Question: What type of tax is indicated in the document, personal property or real estate?
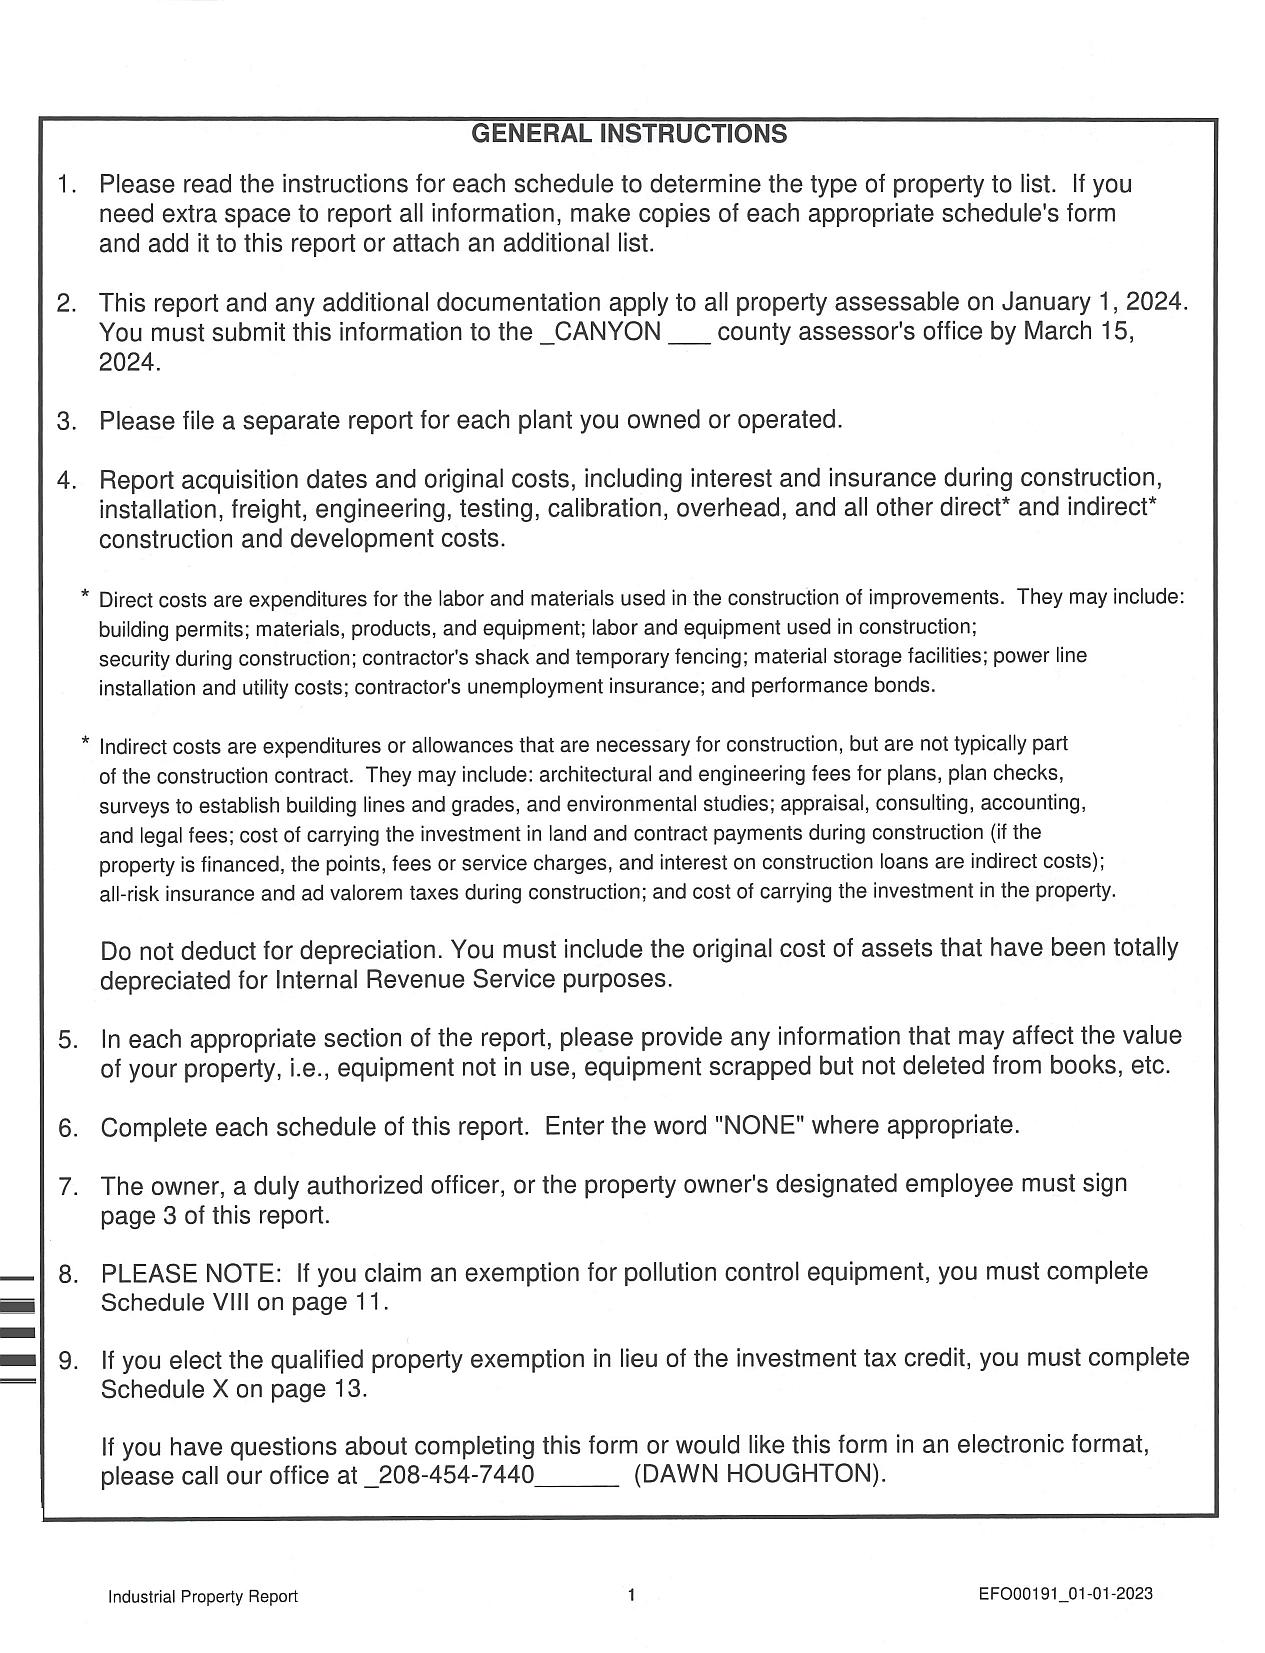
Answer: "Industrial Property Report"